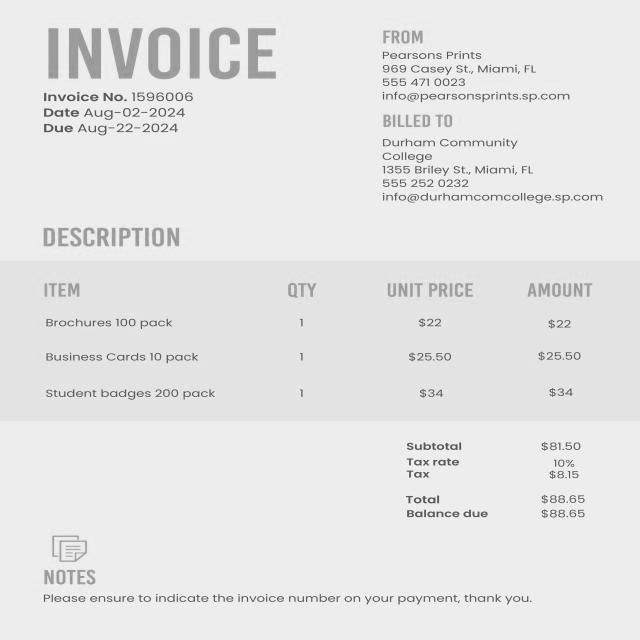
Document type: Invoice